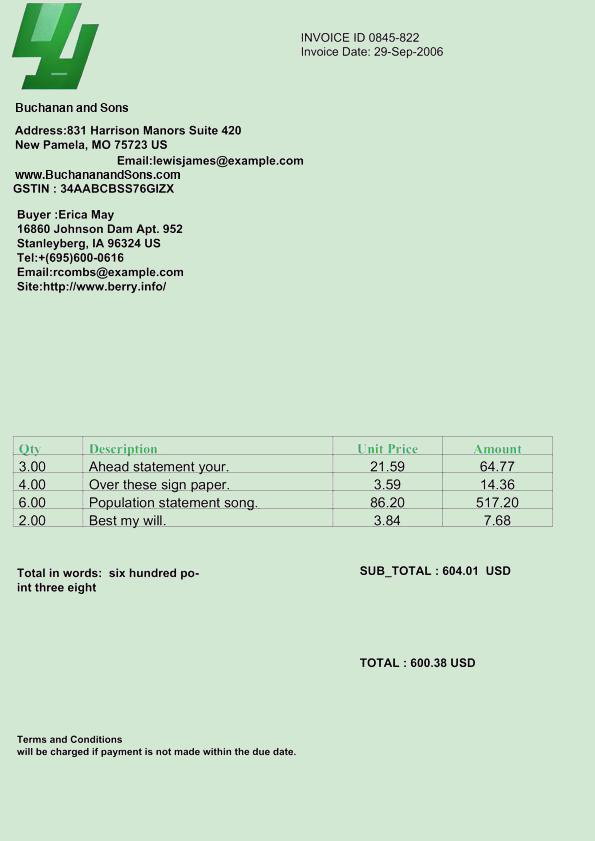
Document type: Invoice